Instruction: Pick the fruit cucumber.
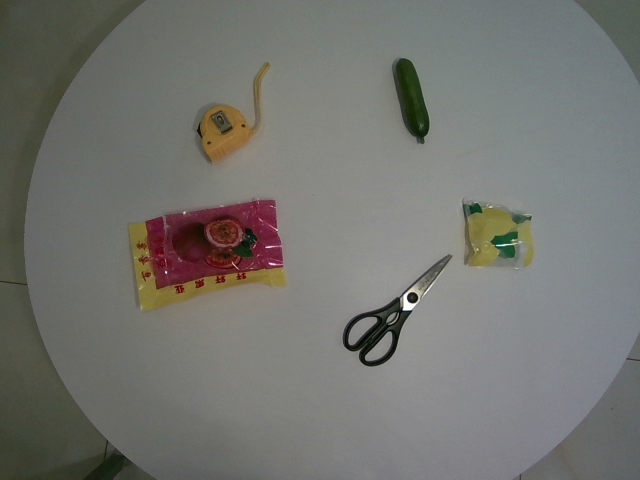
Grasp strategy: vertical